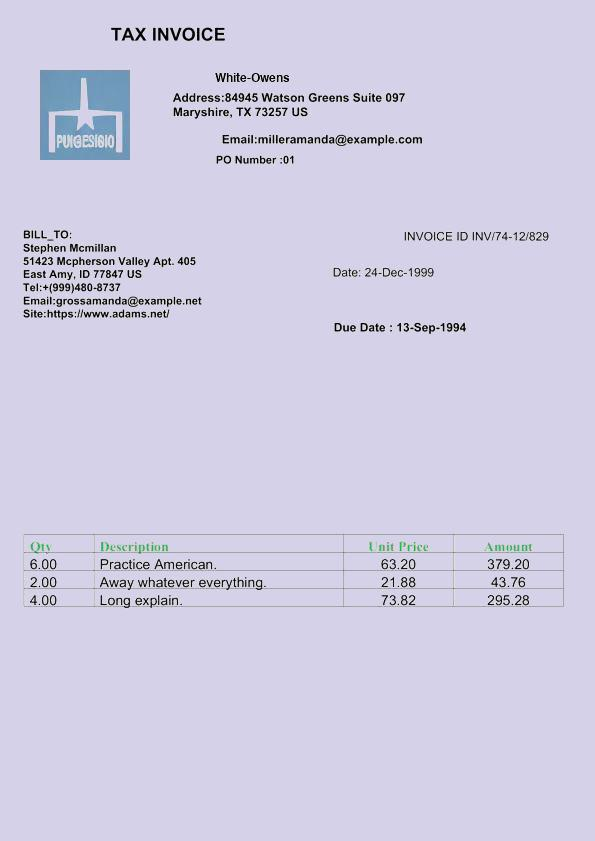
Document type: Invoice